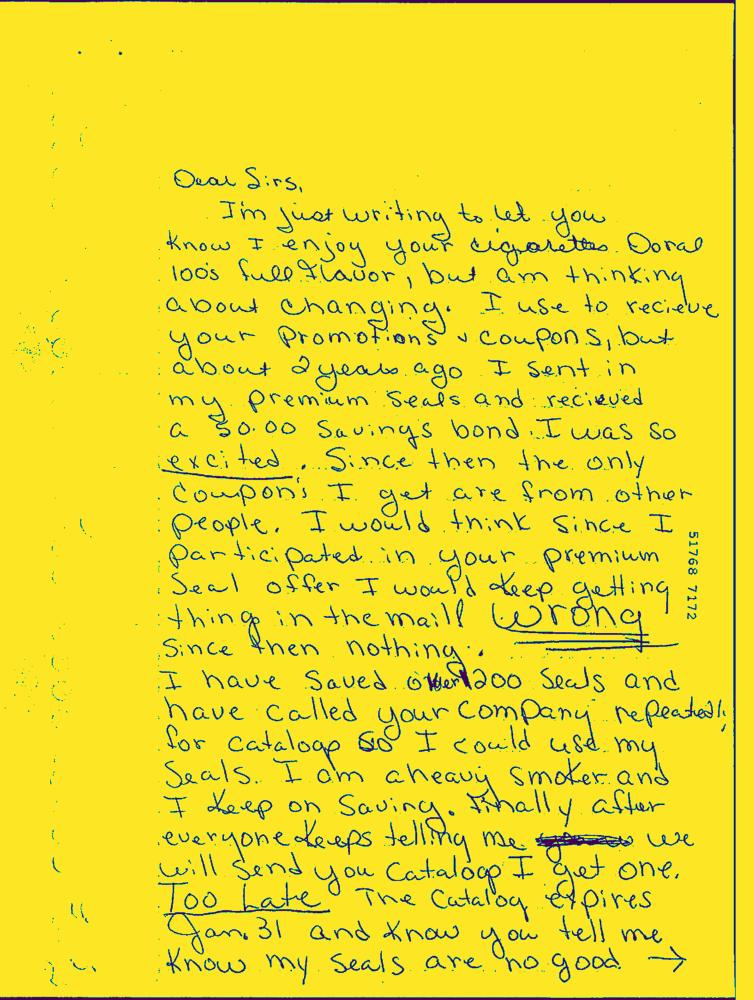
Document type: Hand-Written